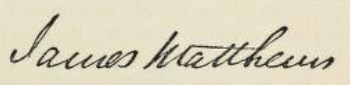
Signature of: james matthews